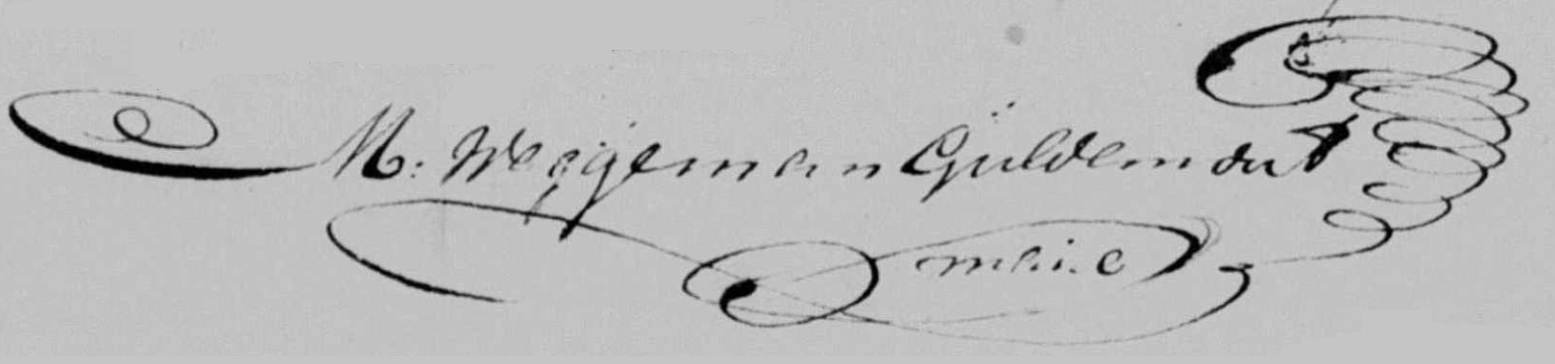
Signature of: maurits weggeman guldemont